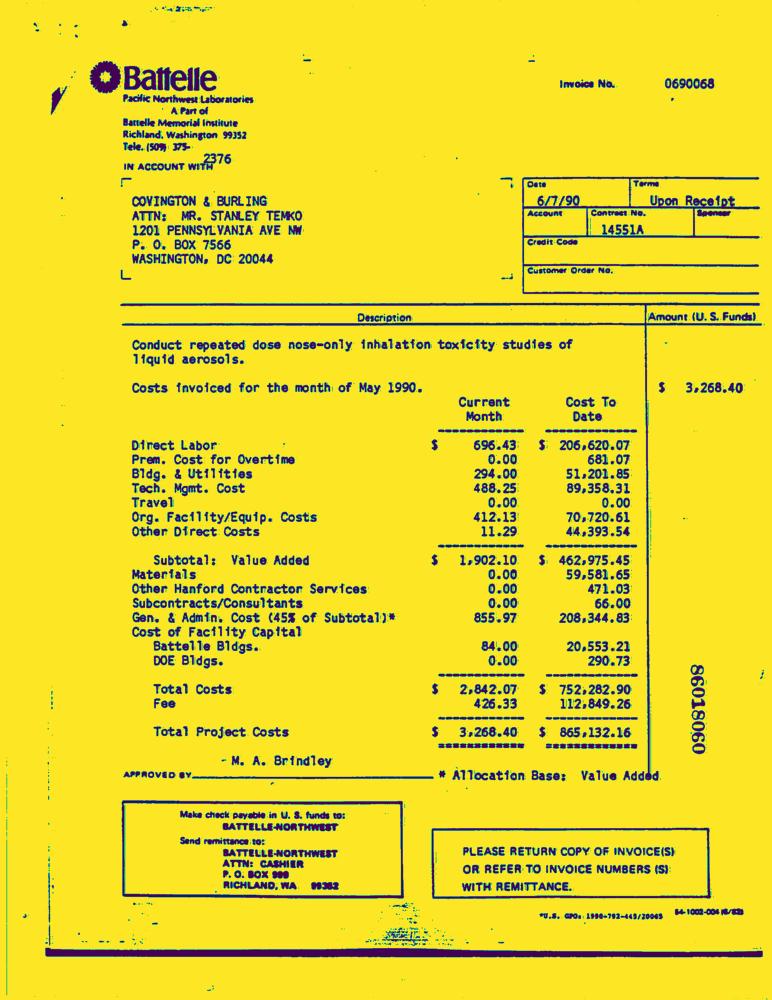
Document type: Invoice-Doc